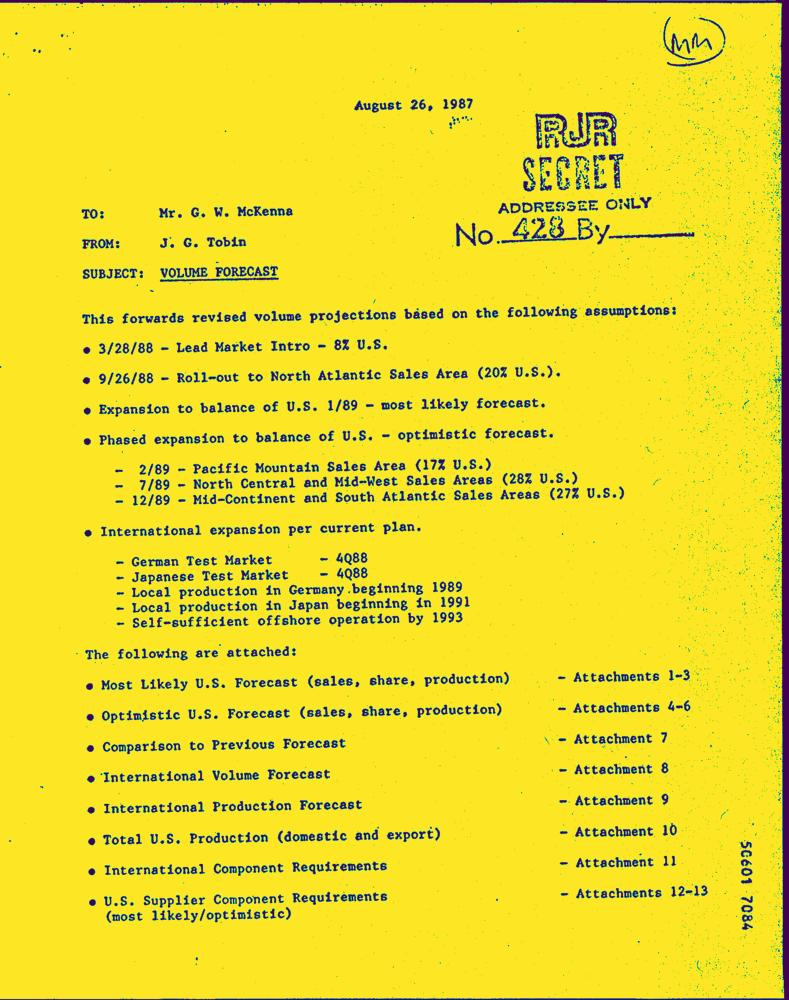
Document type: Letter-Doc